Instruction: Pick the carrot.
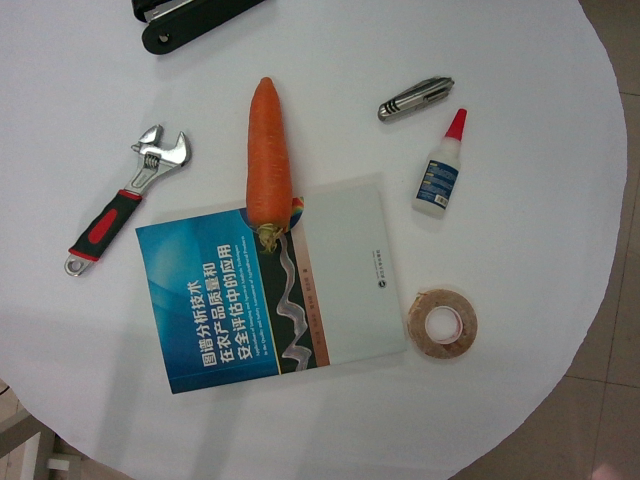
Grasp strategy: vertical